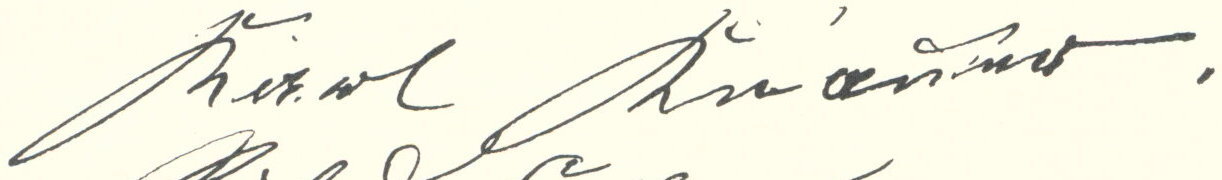
Signature of: karl knauer